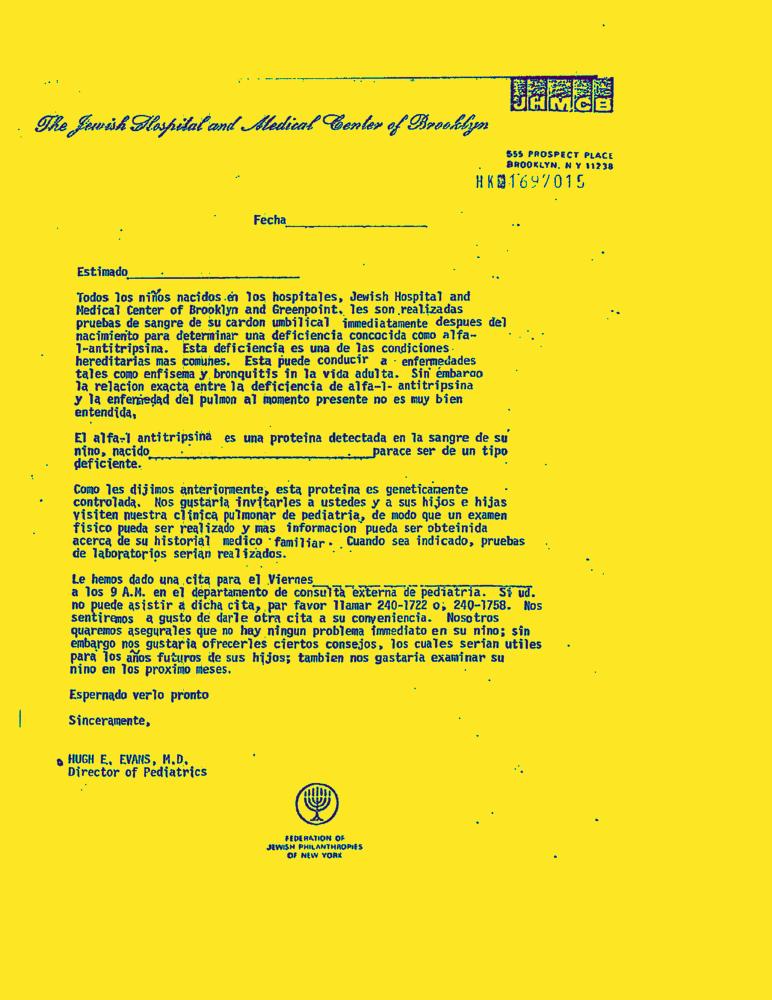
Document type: Letter-Doc